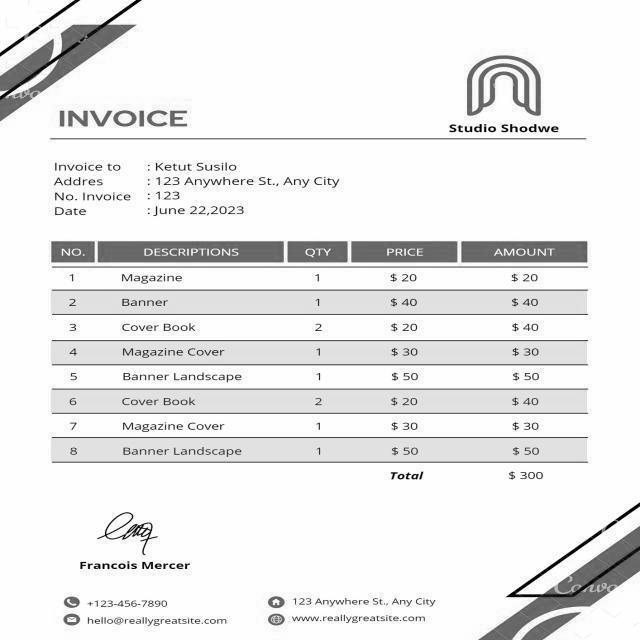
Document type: Invoice